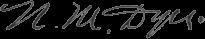
Signature of: nehemiah dyer